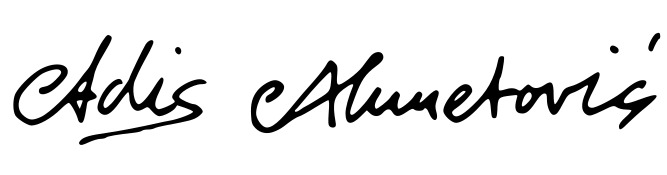
Signature of: adis ahmetovic